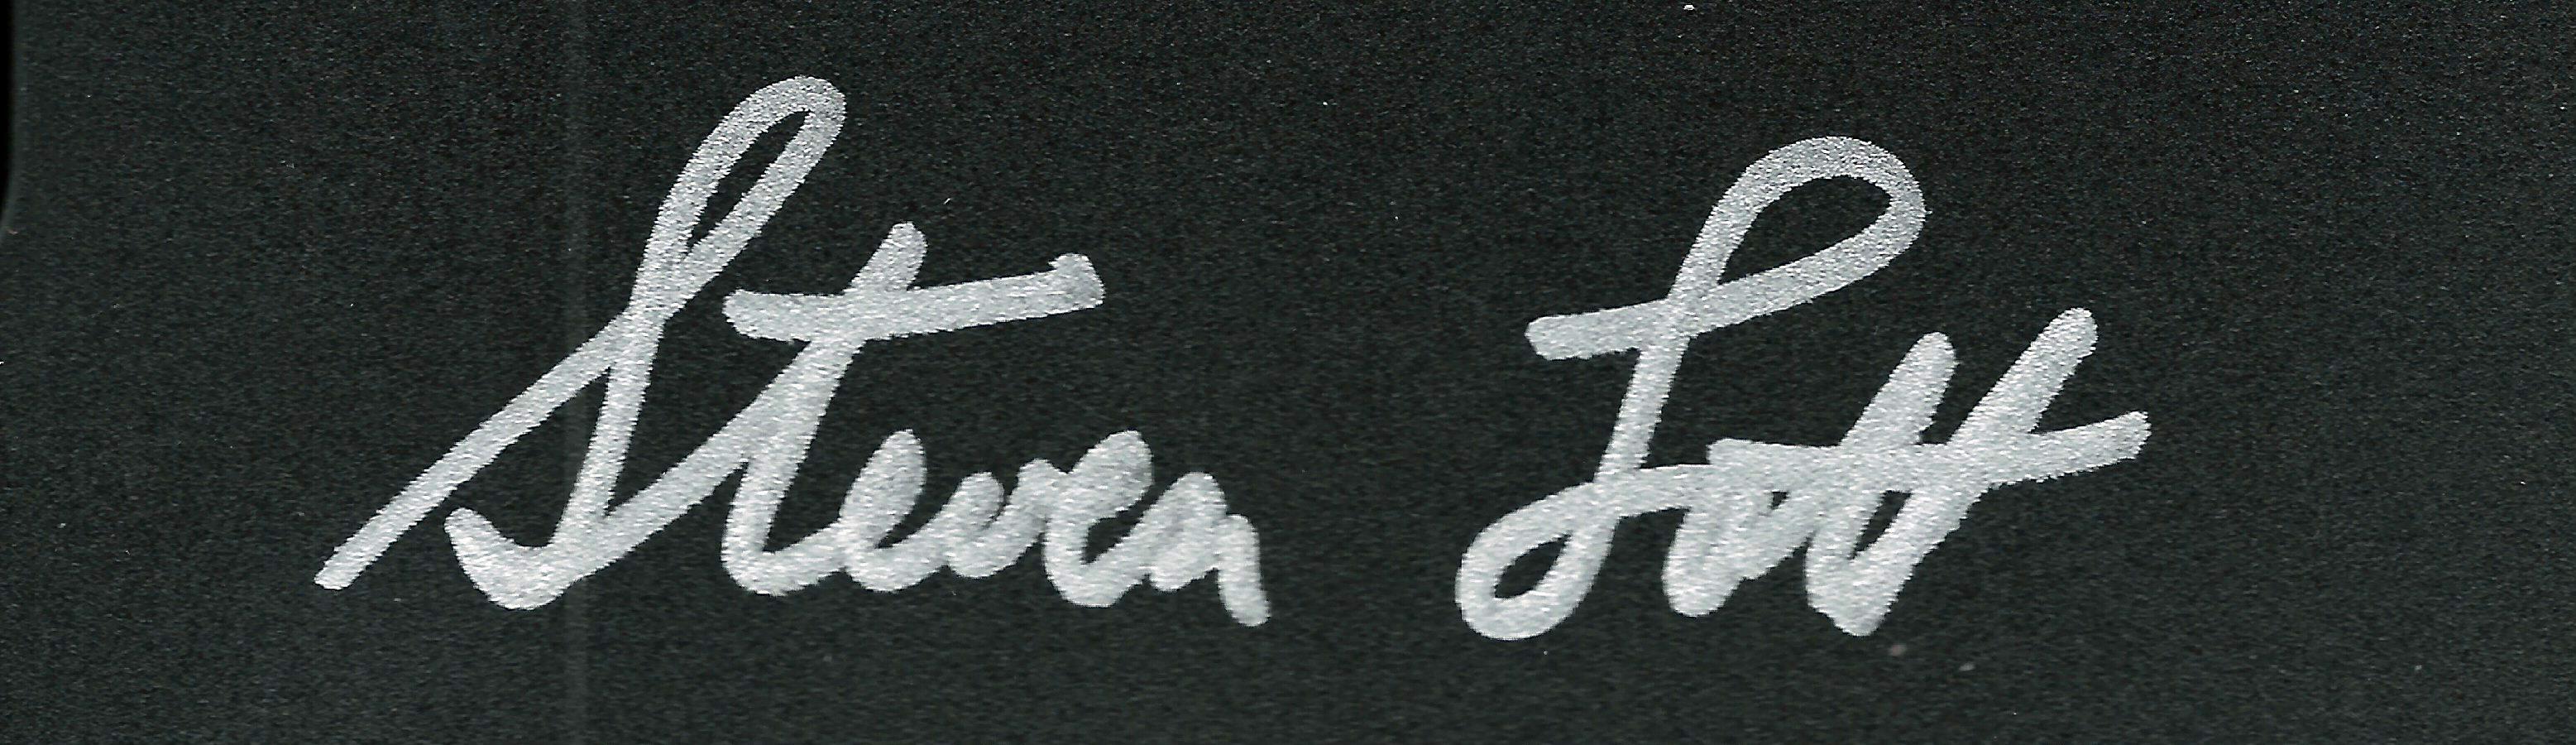
Signature of: steve lott